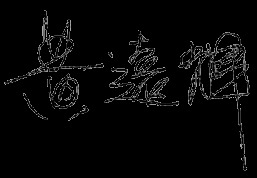
Signature of: stanley wong yuen fai